Question: What was observed in the imaging?
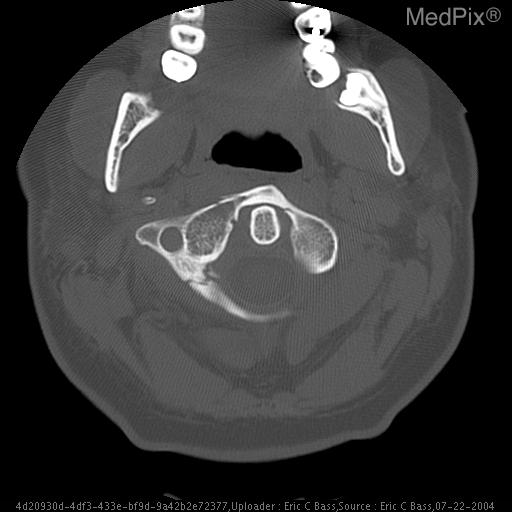
Answer: The imaging shows Selected axial CT images in bone window show multiple fractures of C1 including bilateral anteriolateral fractures with no displacement of left lateral mass and moderate displacement of the right lateral mass best visualized on the coronal reformatted images.  There is also a comminuted fracture in the right posteriolateral portion of the c1 ring with a small, triangular fragment abutting, but not compromising the thecal sac. Selected axial CT images in bone window..